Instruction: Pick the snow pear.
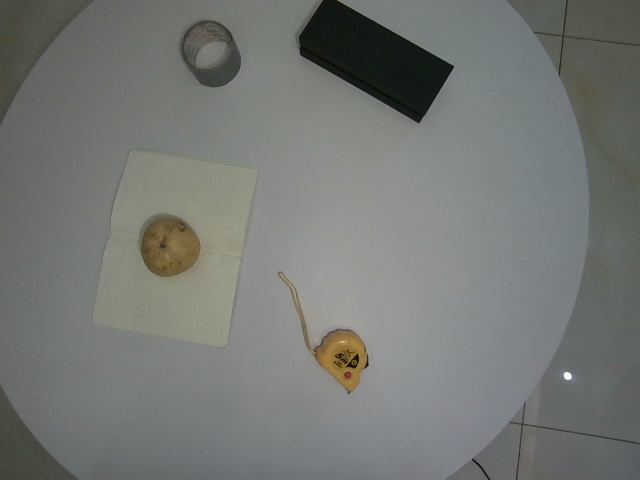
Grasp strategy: vertical